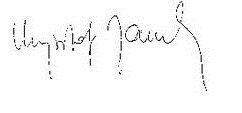
Signature of: krzysztof janik